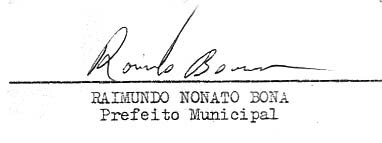
Signature of: raimundo nonato bona